Question: What is the main concern?
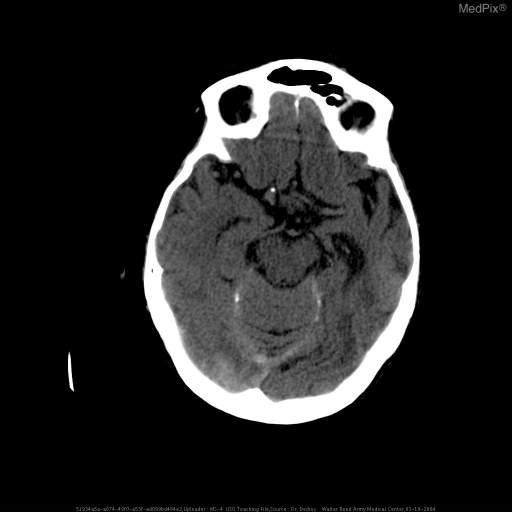
Answer: The findings suggest Parenchymal hematoma, right occipital lobe
Small amount of ventricular blood. A single, large intraparenchymal hemorrhage is present within the right occipital lobe measuring 3x2cm with adjacent edema.  There is mild mass effect.  Blood is also seen within the posterior horn of the right lateral ventricle.  A small amount of blood is seen within the posterior falx.  The right lateral ventricle is smaller than the left side.  The sulci, on the right posterior region, is effaced.  The left side appears grossly unremarkable.  Minimal opacification of the right sphenioid sinus is present.  Mastoids appear well aerated.  The rest of the findings appear unremarkable.. The patient might have a history of 89 y/o with past medical history significant for dementia and hypertension, noted to have altered mental status at home..